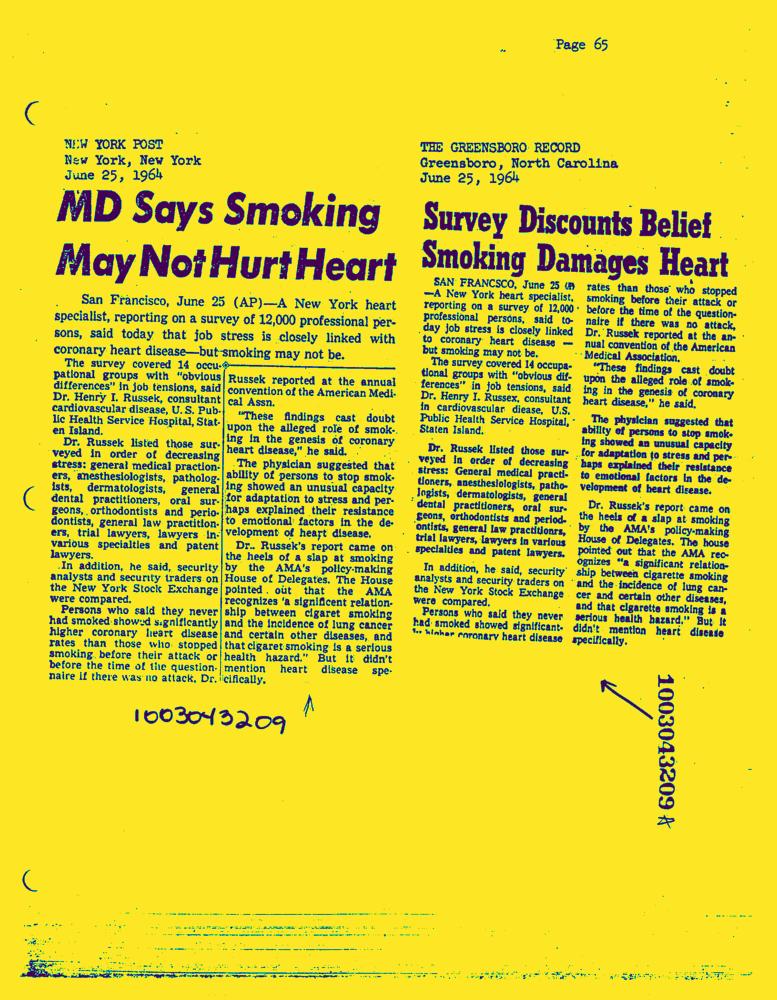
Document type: News-Article